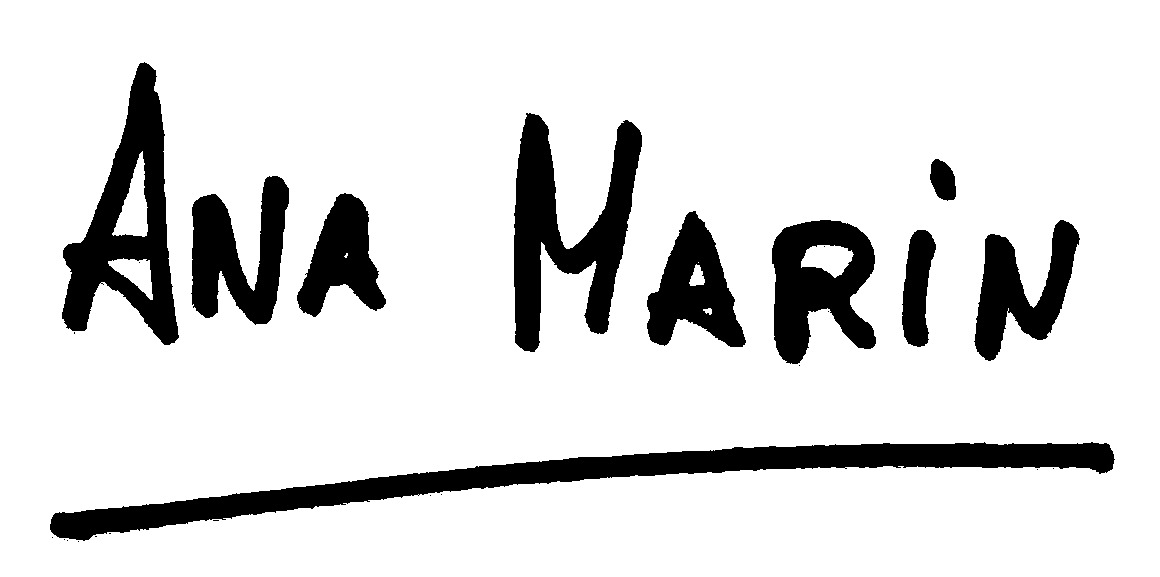
Signature of: ana mari marin